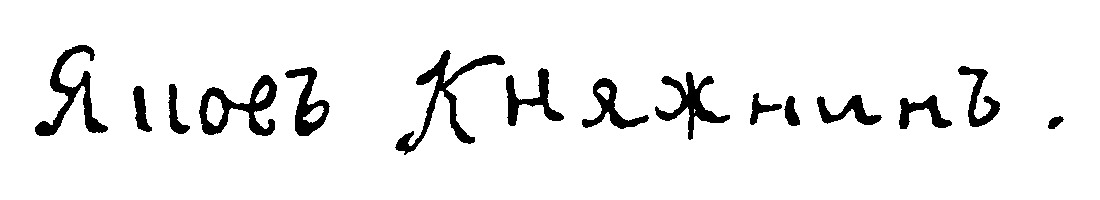
Signature of: yakov knyazhnin